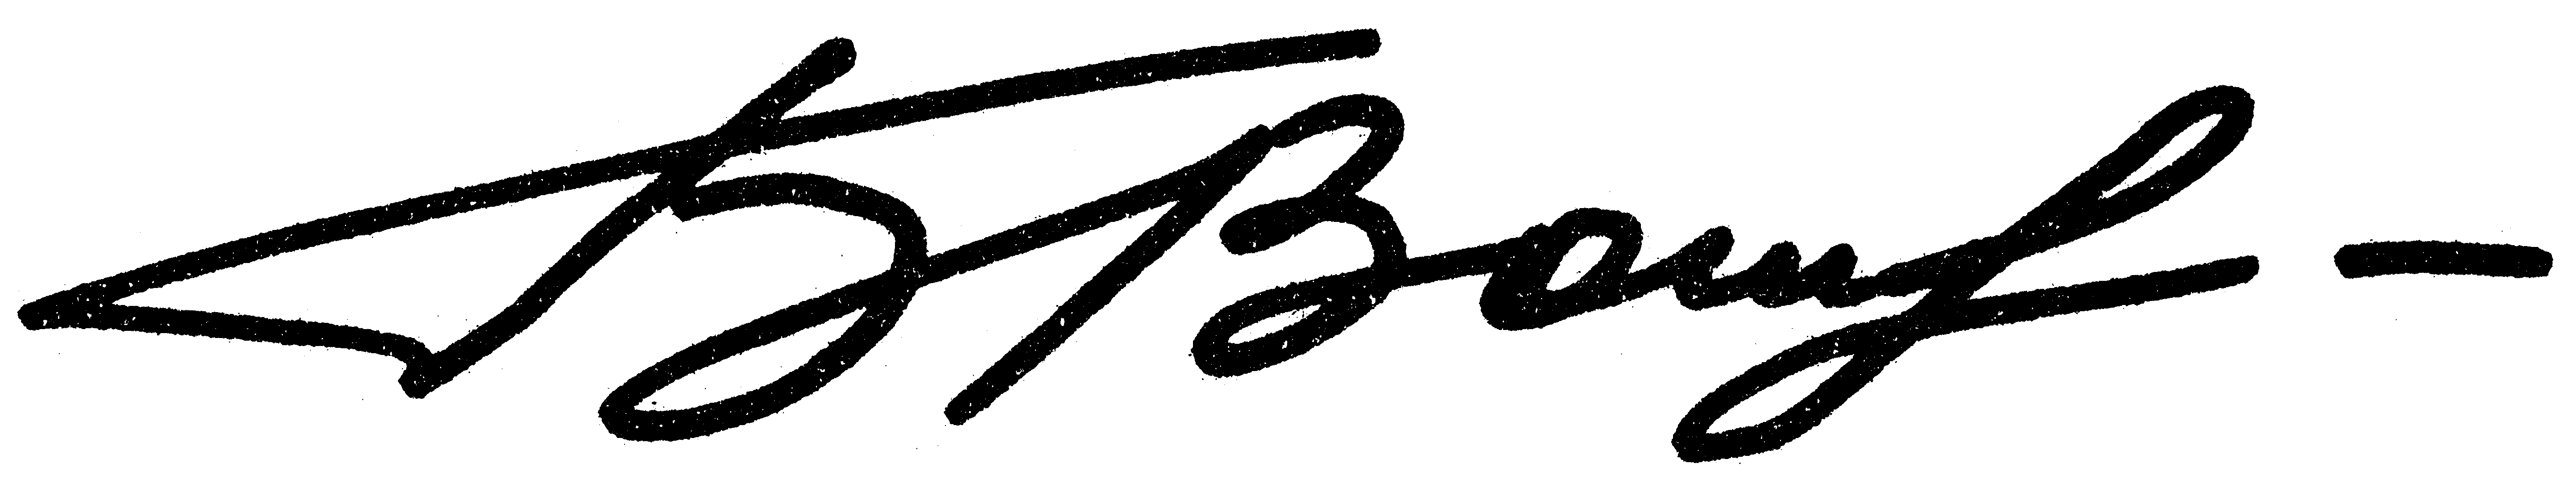
Signature of: boris volynov